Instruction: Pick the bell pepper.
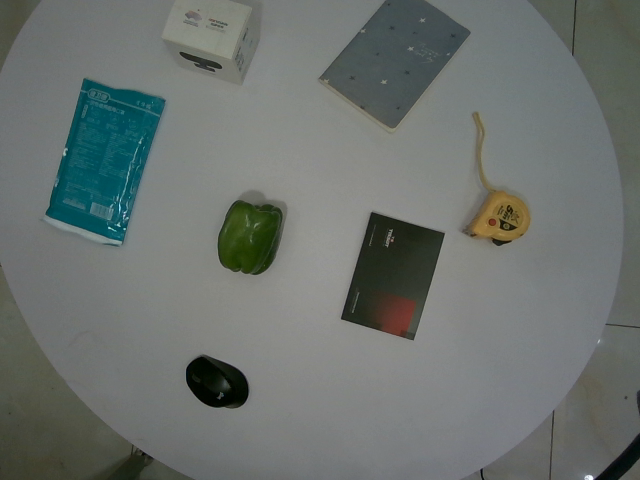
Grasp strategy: vertical